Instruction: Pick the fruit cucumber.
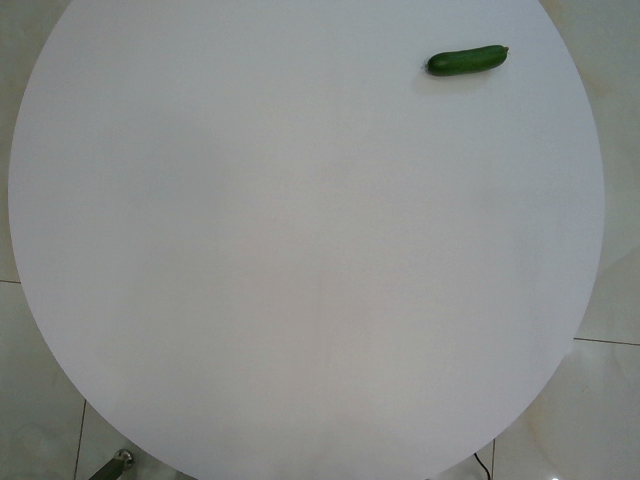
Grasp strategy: vertical